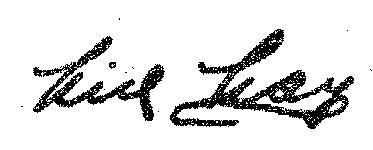
Signature of: mia may